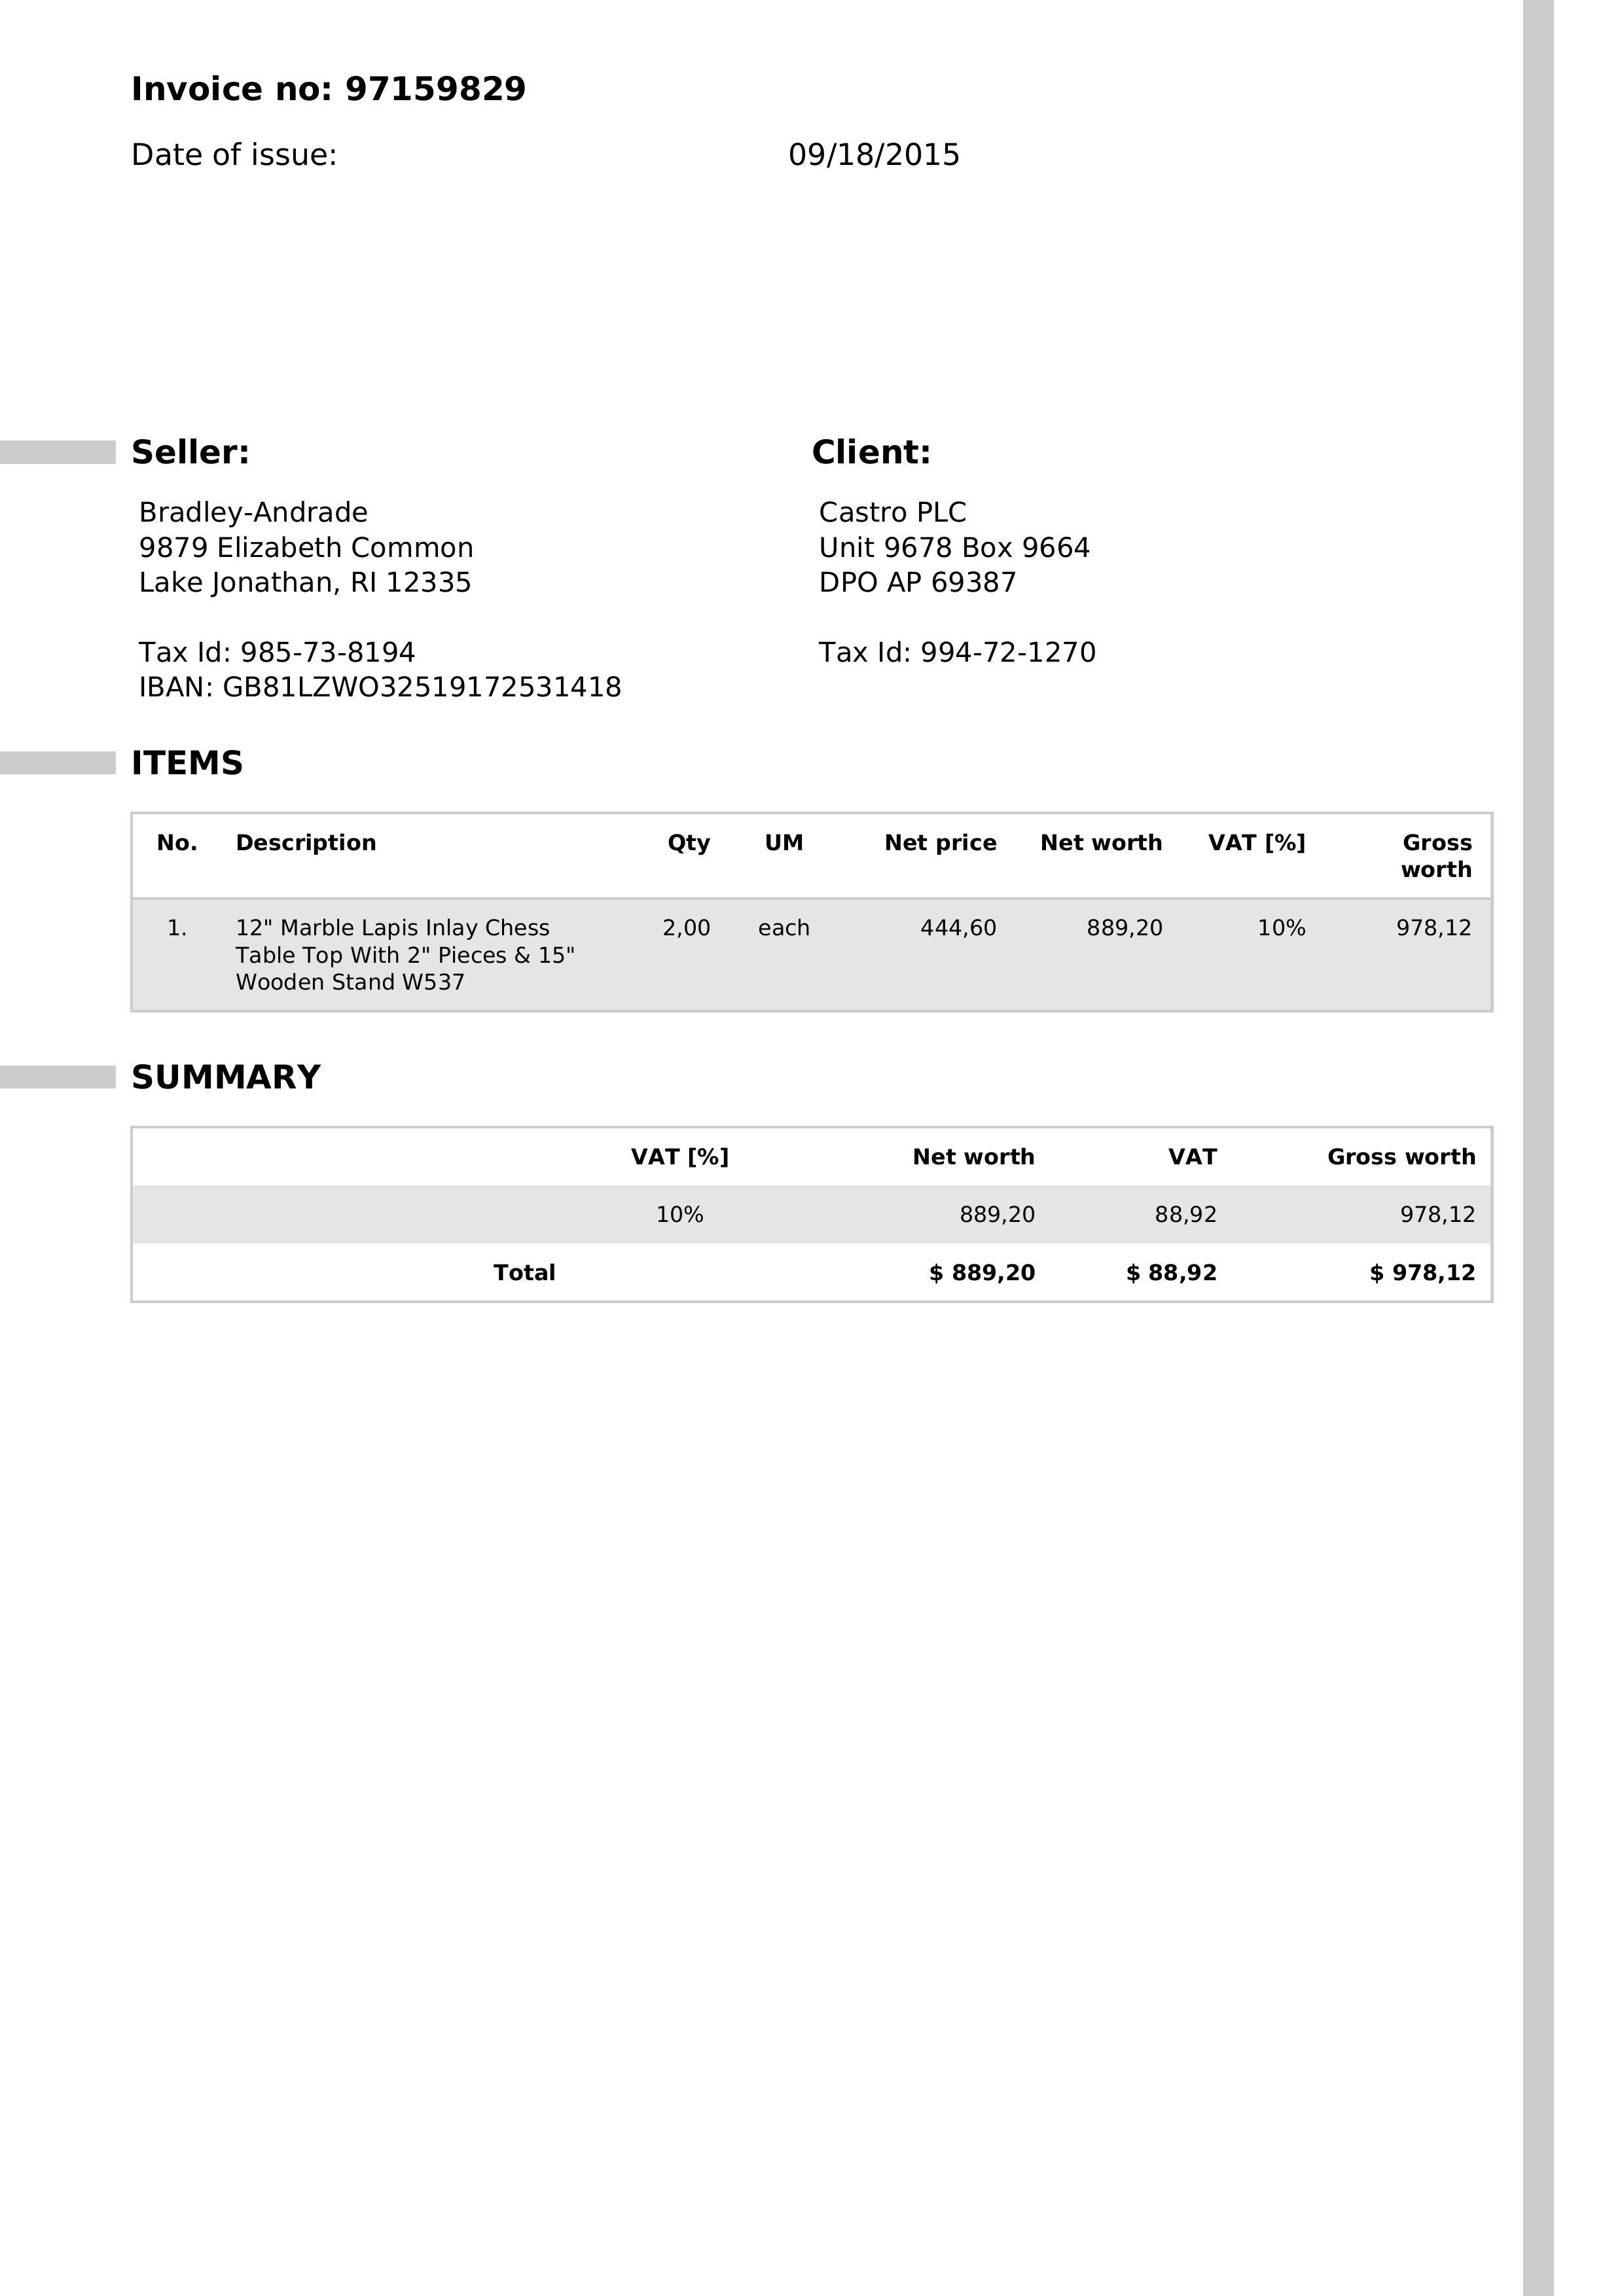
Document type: Invoice